Question: What appears to be the issue?
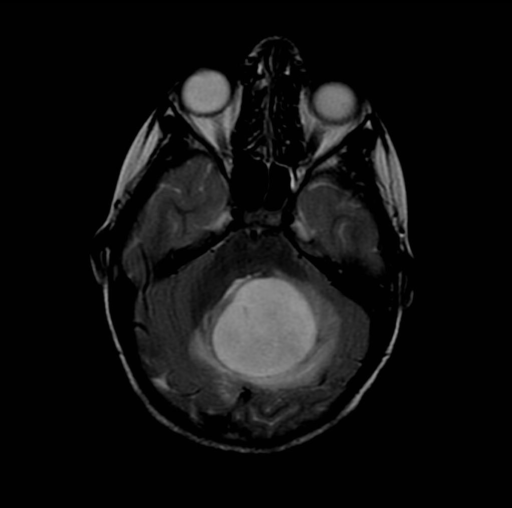
Answer: The findings suggest Large, solid mass in the left cerebellar hemisphere with ill-defined margins and significant surrounding T2 signal abnormality representing vasogenic edema.  This exerts mass effect upon and displaces the 4th ventricle.  Mild hydrocephalus.  Diffuse, heterogeneous enhancement following IV gadolinium infusion.  CT scan demonstrates a notably low attenuation mass, and inferior displacement of the cerebellar tonsils to the level of the foramen magnum.. Axial T2 images through the posterior fossa demonstrates hyperintense a solid mass, vasogenic edema, and displacement of the 4th ventricle.. The patient might have a history of His mother provides a history of increasing headaches over past month, gait disturbances, and possible seizure activity..